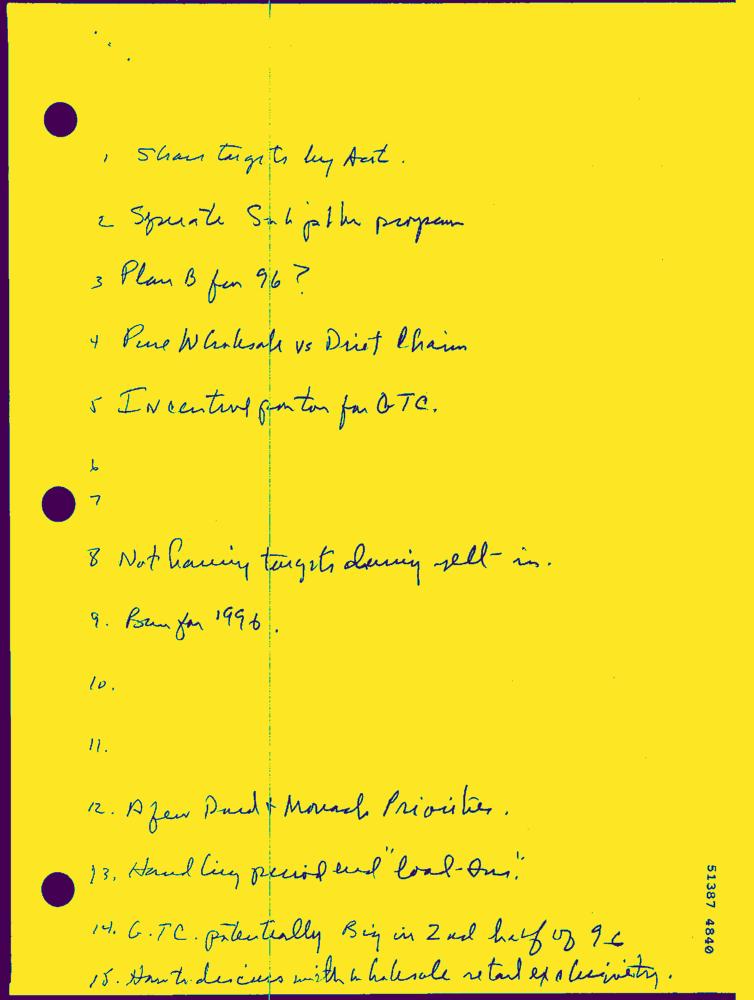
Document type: Hand-Written